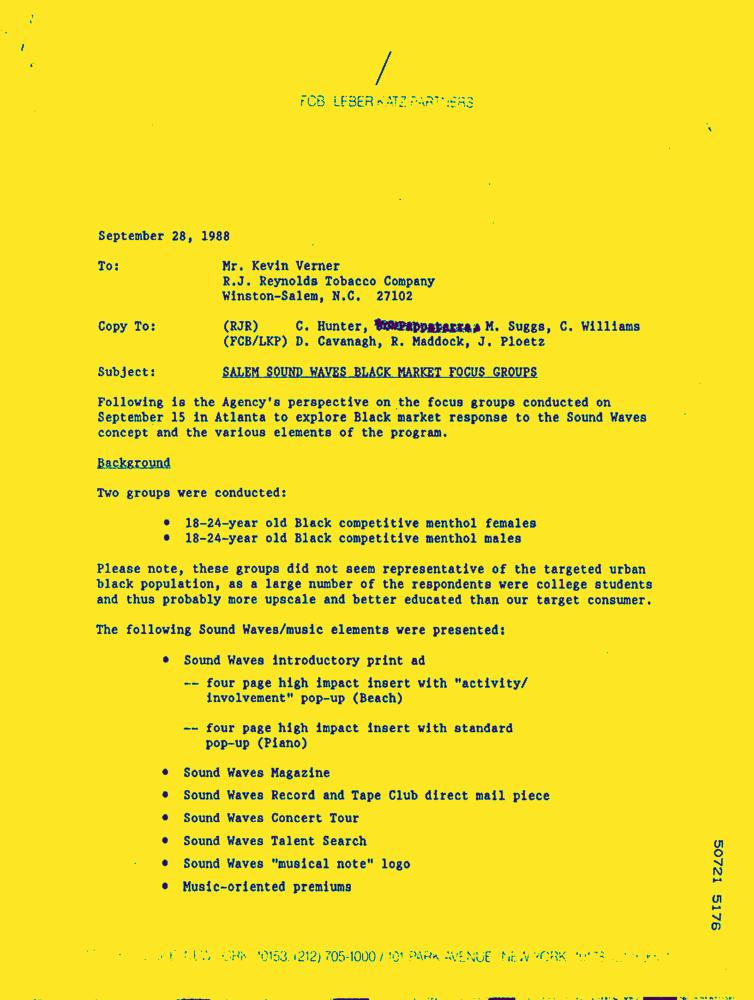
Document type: Letter-Doc